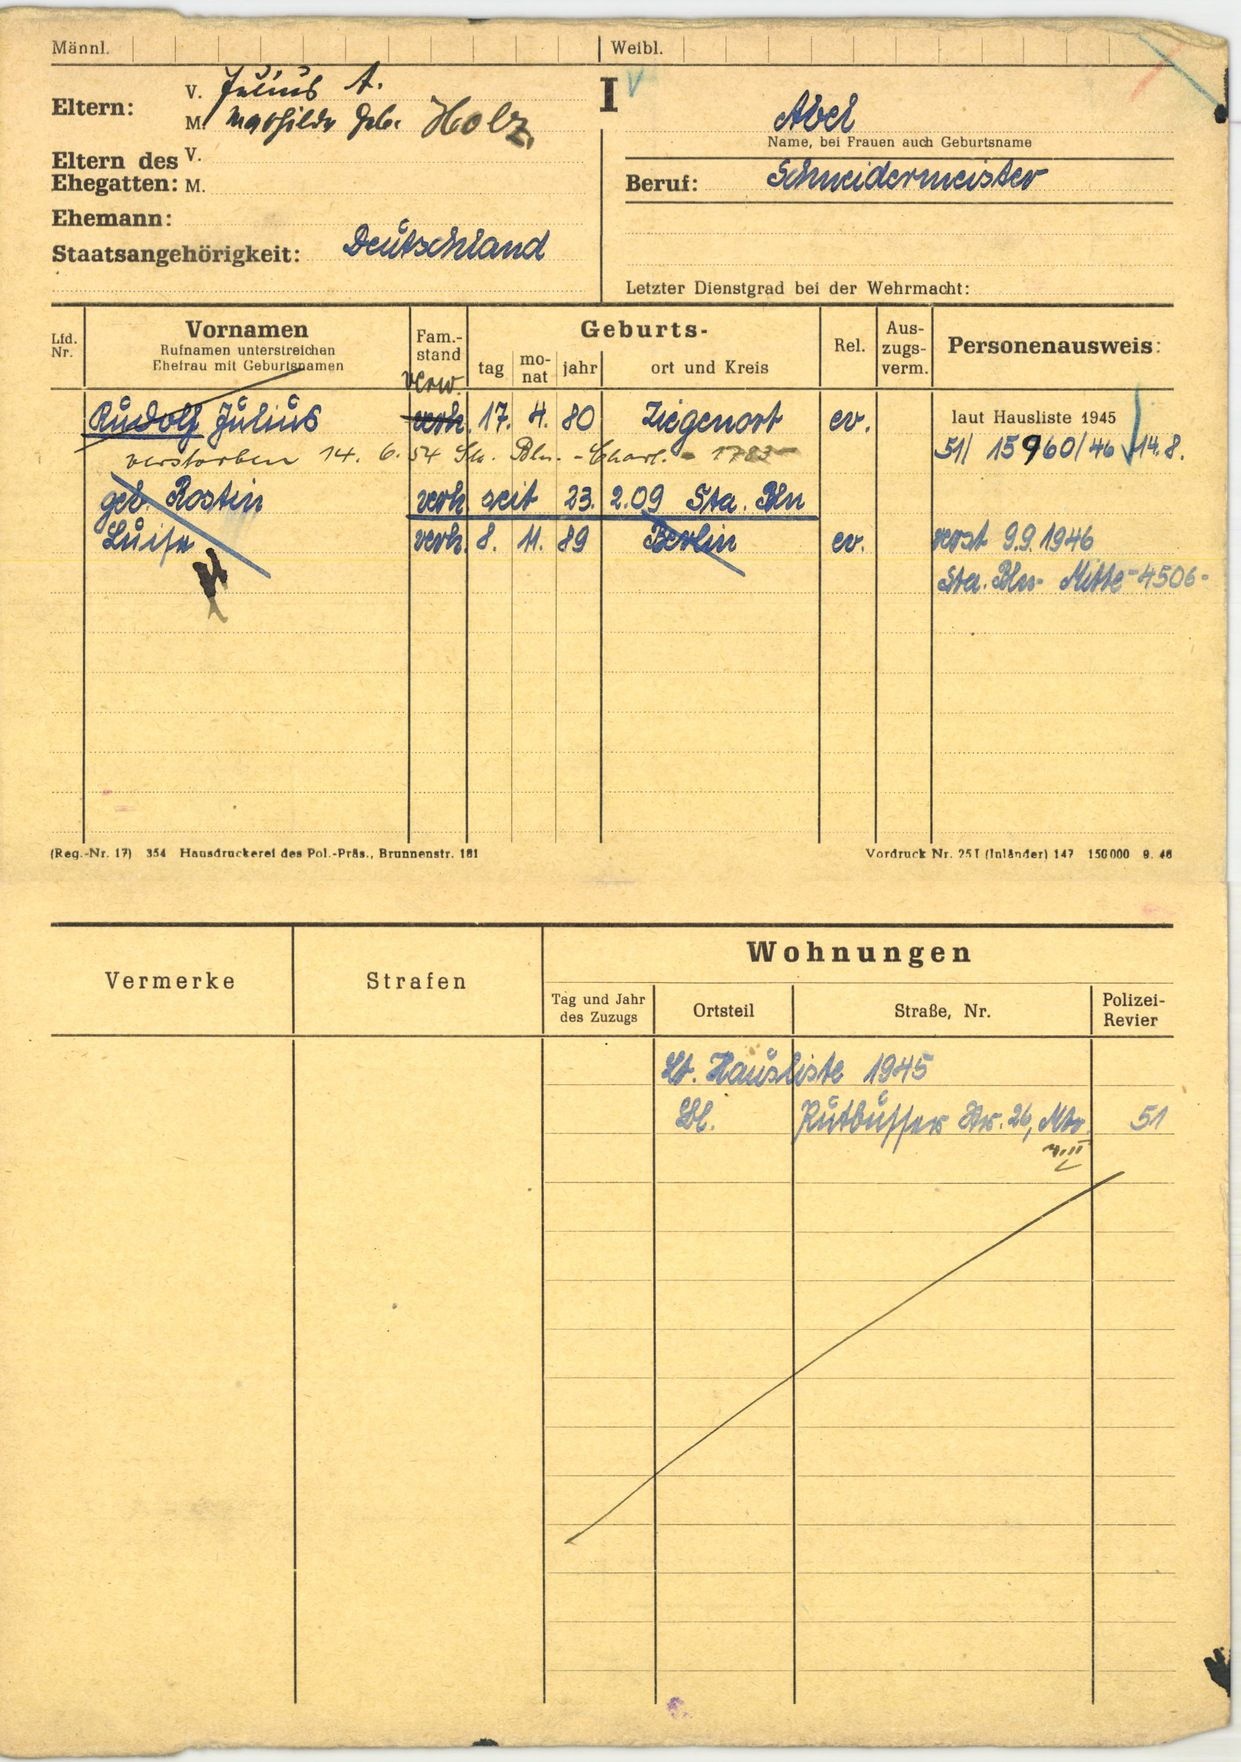
Abel